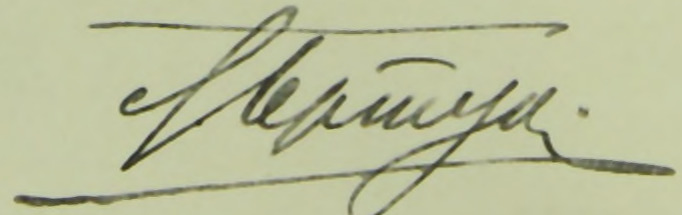
Signature of: eduard robert herthum